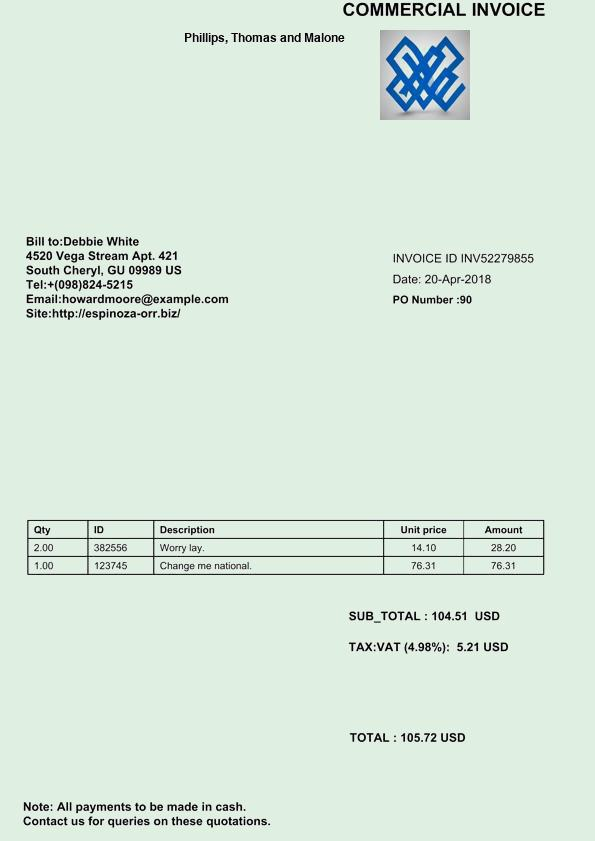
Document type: Invoice